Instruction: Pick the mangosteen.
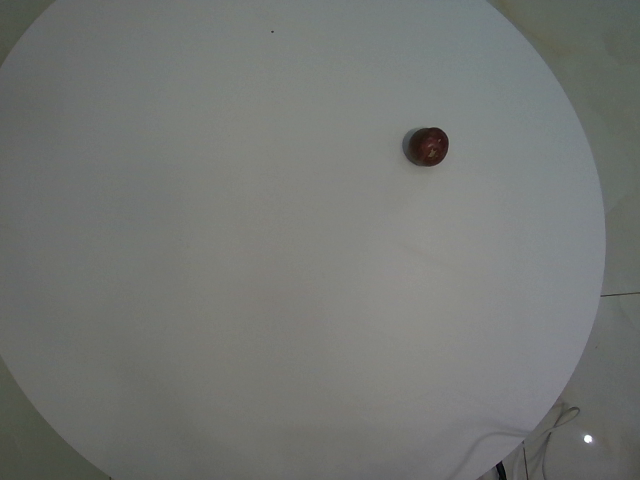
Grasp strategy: vertical